Question: What could the diagnosis suggest?
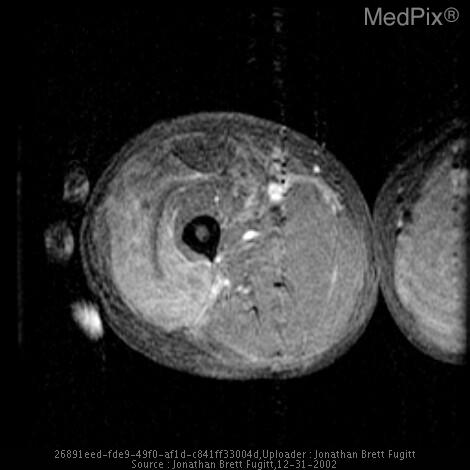
Answer: The possible diagnosis includes Necrotizing fasciitis
Cellulitis
Hemorrhage
Myositis
Large DVT.